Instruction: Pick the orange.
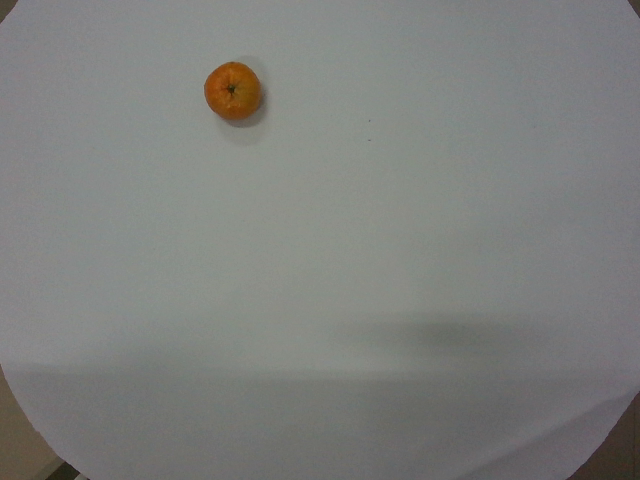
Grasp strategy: vertical